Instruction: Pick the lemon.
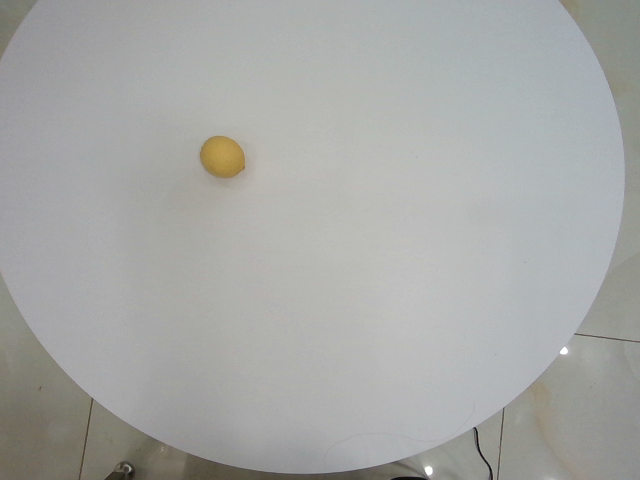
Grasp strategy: vertical